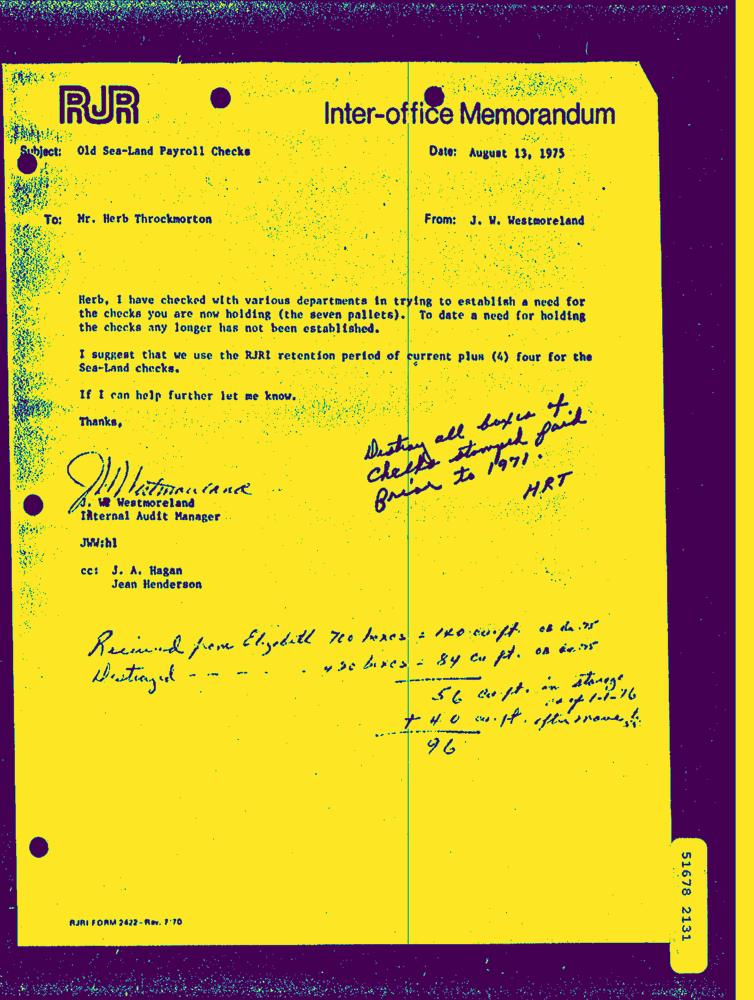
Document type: Letter-Doc